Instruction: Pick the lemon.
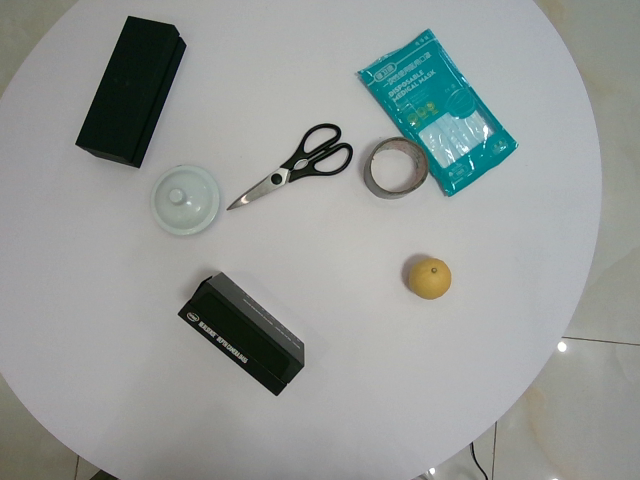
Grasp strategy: vertical